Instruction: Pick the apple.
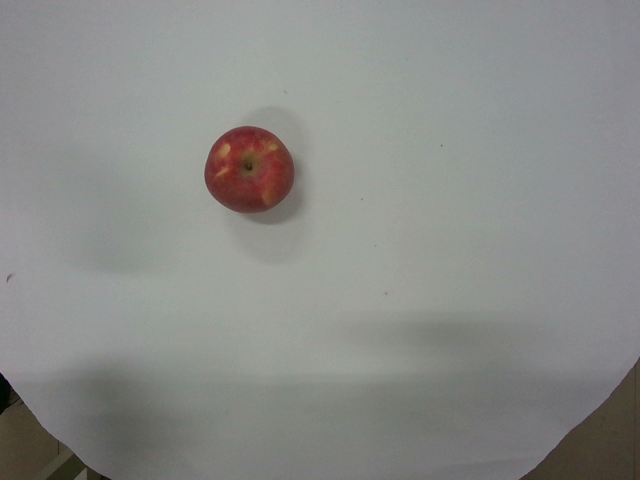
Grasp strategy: vertical